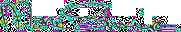
Signature of: maria shriver